Patient: Male, age 45
A 45-year-old non-smoker male patient presented to the emergency department of a territorial hospital complaining for hemoptysis. On the day of admission, he reported that he had expectorated approximately 50ml of bright red blood. He denied any other symptoms, including fever, cough, dyspnea or chest pain. On his medical history he reported a similar episode of hemoptysis 5 years ago the cause of which remained unknown despite clinical investigation which included computed tomography (CT) of the chest, immunologic examinations and fiberoptic bronchoscopy. The patient denied any other medical problem and was not receiving any medication.
On physical examination, he was a pleasant apparently healthy man with body temperature 36,8  C, pulse rate 110 beats/min, blood pressure 130/80 mmHg, respiratory rate 21 breaths/min and oxygen saturation 95% on room air. Auscultation disclosed mild crackles in the right lower lobe. No other abnormal findings were found in the rest of the physical examination. In the laboratory tests, the patient's hemoglobin was 13.1g/dL, hematocrit: 40.7%, white blood cell count was 7410 cells/muL (77.6% neutrophils and 15.1% lymphocytes), and platelet count was 161 000/muL, D-Dimers: 436mug/L (normal values up to 500mug/L) while the values for urea nitrogen, creatinine and electrolytes were within the normal range. Immunologic tests revealed only slightly increased Antinuclear Antibodies (ANA) (1:160). Sputum Gram stain, cultures for common bacteria and examination for M Tuberculosis were negative. ECG was normal.
The patient's chest x-ray on admission, revealed an area of consolidation in the middle lobe. Computed tomography of the chest revealed some bronchiectasis along with an area of consolidation in the middle lobe. The patient was admitted and received oxygen therapy, intravenous amoxycilline-clavulanic acid and intravenous tranexamic acid at a dose of 1 g four times daily.
During the following days, the patient continued to experience streaks of blood in his sputum on a daily basis sometimes accompanied by dyspnea and tachypnea, and 2 days later, a new episode of massive hemoptysis occurred, and the patient was transmitted to our hospital for further evaluation and treatment. On admission to our hospital the patient underwent a CT angiography of the thoracic aorta and its branches (including bronchial arteries) which revealed some mild anatomical abnormalities in the bronchial arteries suppling the right lower lobe and ground glass opacities in the middle and right lower lobe, without showing a specific bleeding origin (Fig. 1). Although the examination was not sensitive enough, it also gave the impression of a thrombus in the left main artery. Thus, a CT pulmonary angiography was performed which revealed a large thrombus on the left main artery involving the pulmonary arteries for the left upper, the lingual, and the left lower lobe (Fig. 2). An ultrasonography was performed and the presence of a thrombus in the lower extremities and the pelvis was excluded. Echocardiography did not reveal any cardiac abnormalities. Although the leg and pelvis ultrasonography was negative, an inferior vena cava temporary filter (ALN Optional Vena Cava Filter, ALN, France) was placed via femoral approach since anticoangulant treatment was contraindicated. Tranexamic acid was discontinued.
A few hours later the patient experienced a new episode of massive hemoptysis and became severely dyspneic. On clinical examination he was found to be tachypneic, tachycardic and hypotensive. Oxygen saturation had dropped to 78% on room air. An emergency angiography was performed with the aim of embolizing any potential sources of bleeding from the bronchial circulation. Selective angiography from the right bronchial artery revealed extravasation of contrast from three different branches of the middle lobe and embolization was performed using a micro-catheter (Progreat , Terumo, Japan) and N-butyl-2-cyanoacrylate (NBCA; Histoacryl ) diluted in a 1:3 ratio, with oily X-ray contrast agent Lipiodol . Final angiogram demonstrated complete occlusion of the target vessels without any sign of bleeding (Fig. 3). Following this procedure, the patient was stabilized and returned to the ward. Hemoptysis has been ceased.
However, the patient became febrile and developed chest pain in the right hemithorax together with cough and expectoration of dark bloody sputum. Post-procedural chest CT revealed a consolidation of the right lower lobe suggestive of a pneumonia (Fig. 4). High-flow oxygen was administered to achieve target saturation of 94-98%. Blood cultures were collected (their result was available a few days later and they were negative) and antimicrobial therapy was changed to meropenem and linezolide. 3 days after bronchial embolization, the patient's symptoms improved and hemoptysis was completely settled down. The patient received treatment with subcutaneous fondaparinux (in a dose of 7.5mg administered subcutaneous once daily) and underwent monitoring of anti-Xa activity twice a week. The patient was discharged a few days later with the advice to continue treatment with fondaparinux and to return 3 months later for the removal of the inferior vena cava filter. By that time his symptoms had disappeared and he had remained free of hemoptysis. Follow up chest CT demonstrated complete resolution of the consolidation and no other signs of parenchyma disease.
Keywords: computed tomography, embolization, fondaparinux, hemoptysis, pulmonary embolism
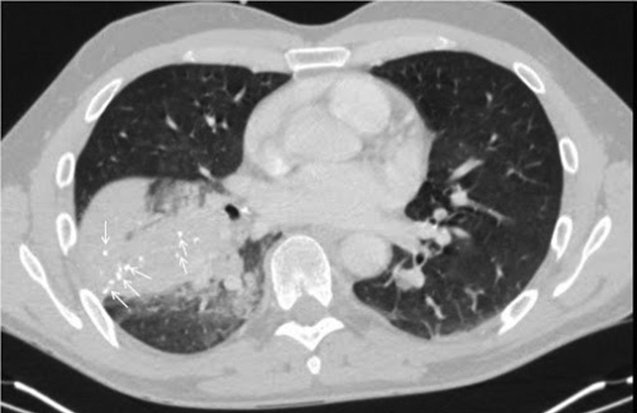
Image caption: Post-procedural chest CT demonstrating consolidation of the right lower lobe at the area of embolization. Note the embolic material (glue) within the consolidation (white arrows).